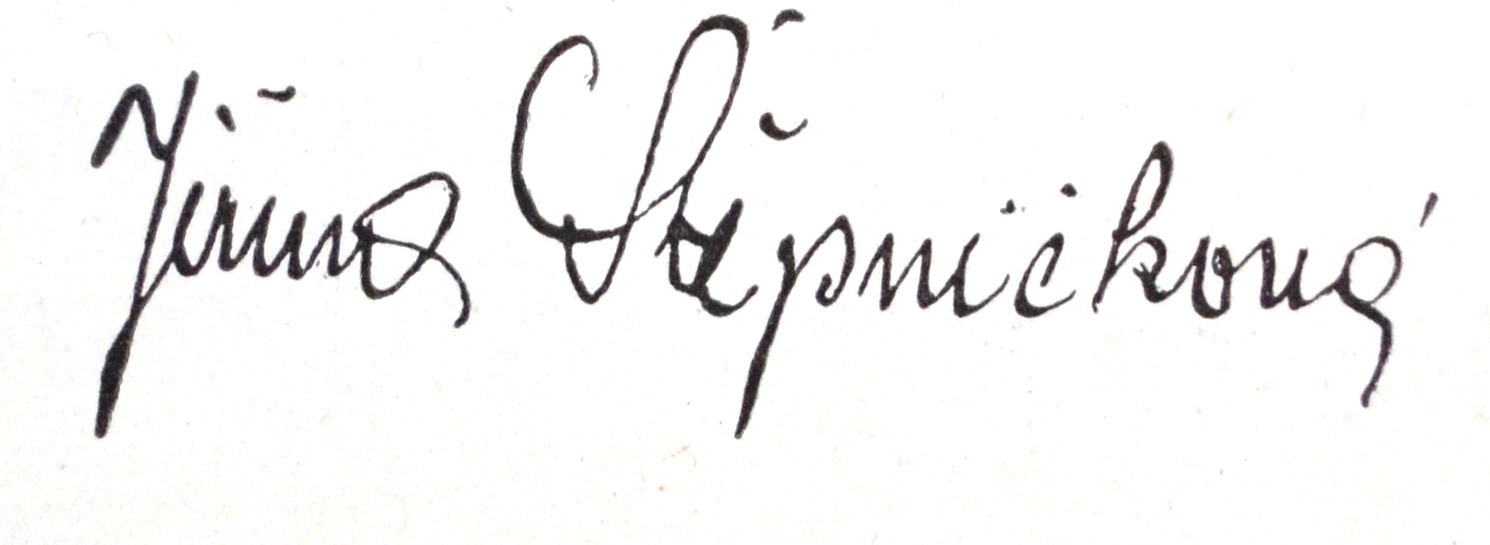
Signature of: jiřina štěpničková